Question: In what way does the history help explain the case?
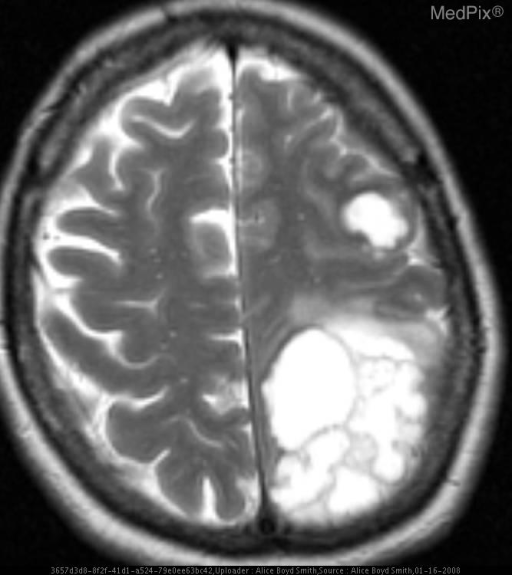
Answer: The patient's history of 55 yo woman with history of a resected left lower extremity chondrosarcoma.  Known to have lung metastases, she presents now with right upper and lower extremity weakness. is key in understanding the case.